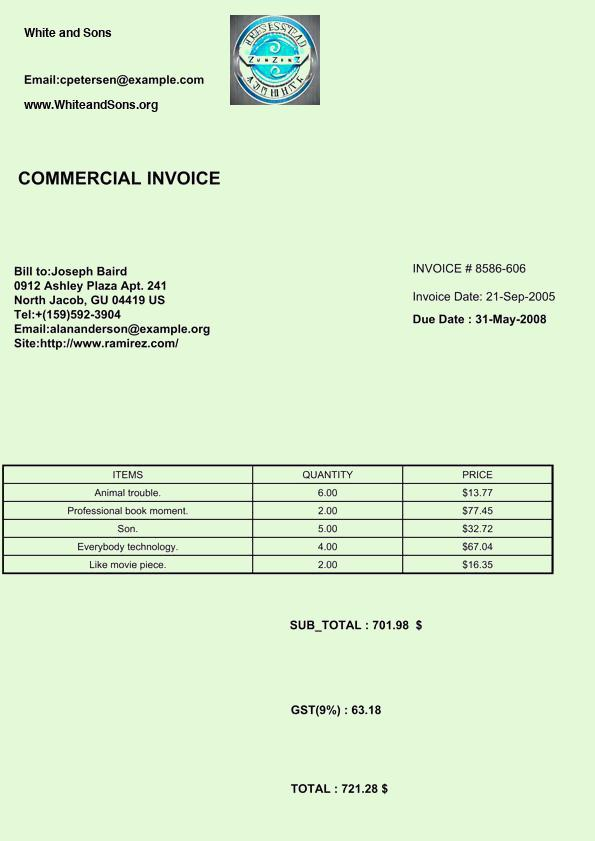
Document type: Invoice